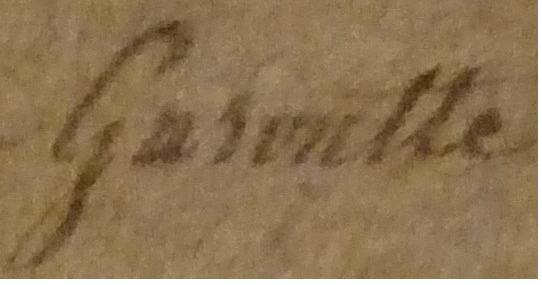
Signature of: michael antoine garoutte